Question: Explain the disease:
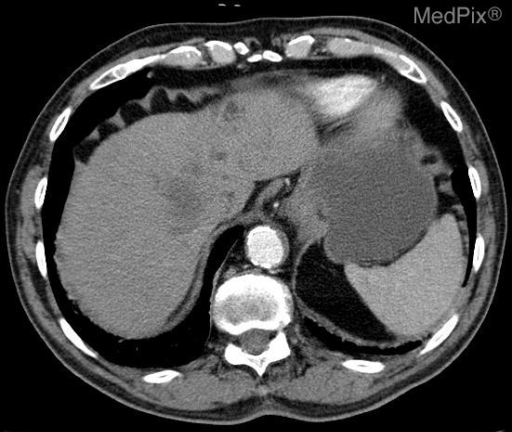
Answer: The disease is discussed as: •  Discussion: Cholangiocarcinomas  are rare slow-growing malignancies of the biliary duct system, that may occur anywhere within the biliary system from the liver to the ampulla of Vater. Cholangiocarcinomas are encountered in 3 geographic regions: intrahepatic, extrahepatic (ie, perihilar), and distal extrahepatic. Perihilar tumors are the most common and intrahepatic tumors are the least common. Perihilar tumors also called Klatskin tumors occur at the bifurcation of right and left hepatic ducts. 95% of these tumors are ductal adenocarcinomas and the remainder are squamous cell tumors. Local extension occurs into the liver, porta hepatis, and regional lymph nodes of the celiac and pancreaticoduodenal chains. The etiology of most bile duct cancers remains undetermined. Long-standing inflammation, as with primary sclerosing cholangitis (PSC) or chronic parasitic infection, has been suggested as playing a role by inducing hyperplasia, cellular proliferation, and, ultimately, malignant transformation. Cholangiocarcinomas is slow growing and tends to invade locally dissecting along tissue planes. In Southeast Asia, chronic infection with liver flukes, Clonorchis sinensis has been causally related to cholangiocarcinomas. It also has an association with ulcerative colitis and primary sclerosing cholangitis.  Increased incidence has been noted in exposure to Thortrast radiopaque medium and in rubber industries. Several congenital diseases also show a relationship, including choledochal cysts and Caroli’s disease.

•  Clinical presentation:
Patients often present with painless jaundice and many patients present with unresectable or metastatic disease.  Pruritis and non-specific abdominal pain are other common complaints. Physical exam findings include hepatomegaly (tender/non-tender), a palpable non-tender gallbladder (Courvoisier sign) and splenomegaly secondary to portal hypertension. Lab findings include elevated LFT’s.  CEA and CA 19-9 tumor markers may be positive but cholangiocarcinomas does not produce alpha feto proteins (AFP).

• Imaging:
Initial evaluation should be with ultrasound and CT.  The most common US finding is general ductal dilitation.  Focal ductal dilitation, lobar atrophy, bile duct wall thickening and rarely a polypoid mass within the ducts may also be seen.  CT demonstrates biliary dilation as well but can show thickening of the bile duct walls more accurately. In peripheral cholangiocarcinomas the CT scan is often nonspecific demonstrating minimal contrast enhancement with a poorly defined isoattenuating or hypoattenuating mass.  Delayed enhancement (8-10 min) is useful in hilar tumors.  The tumor itself is only identified in about 50% of cases.  CT is good at showing lymphadenopathy and lobar atrophy.  Cholangiography(ERCP or PTC) is very helpful in demonstrating ductal anatomy and has the added benefit of enabling stent placement for drainage. MRI Cholangiography is being used more frequently and may help define tumor extension into portal vessels.

•  Treatment:
Stenting is very useful in both palliative care to relieve obstruction and for symptomatic relief preop.  The only possible cure is complete resection but imaging confirmation of complete resection is often impossible. Lesions are considered unresectable if tumor involves either both lobes of the liver or major portal veins or hepatic arteries. Overall resecatability is about 40%. Chemo and radiation therapy can be used for palliative treatment but show little benefit. Celiac-plexus block via regional injection of alcohol or other sclerosing agent can relieve pain in the mid-back associated with retroperitoneal tumor growth.